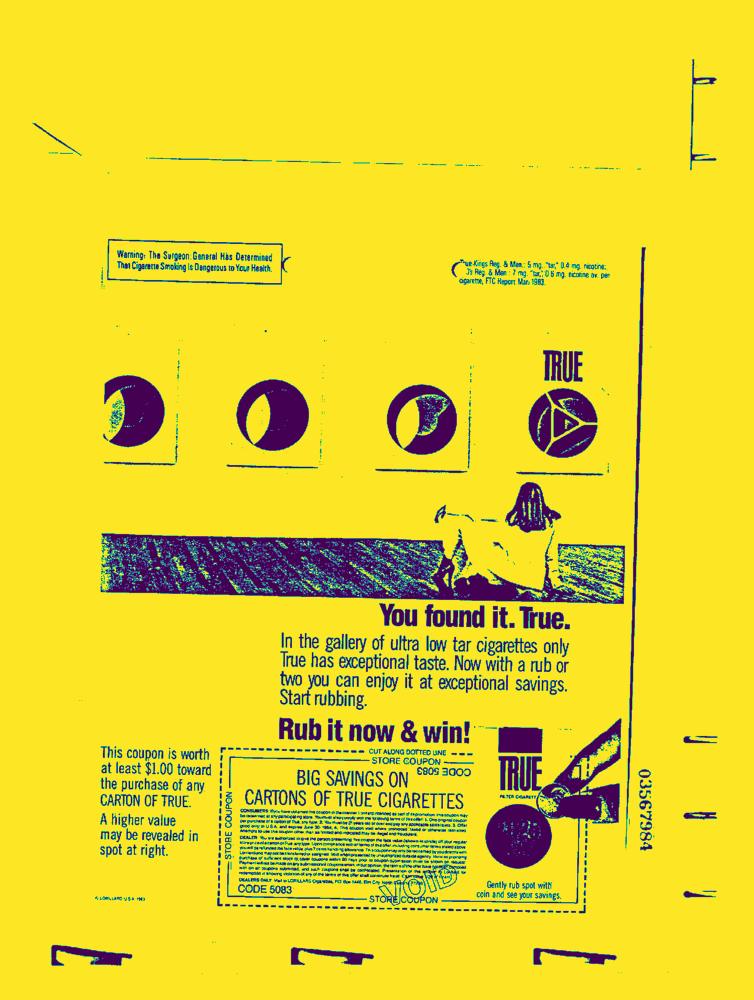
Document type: AD